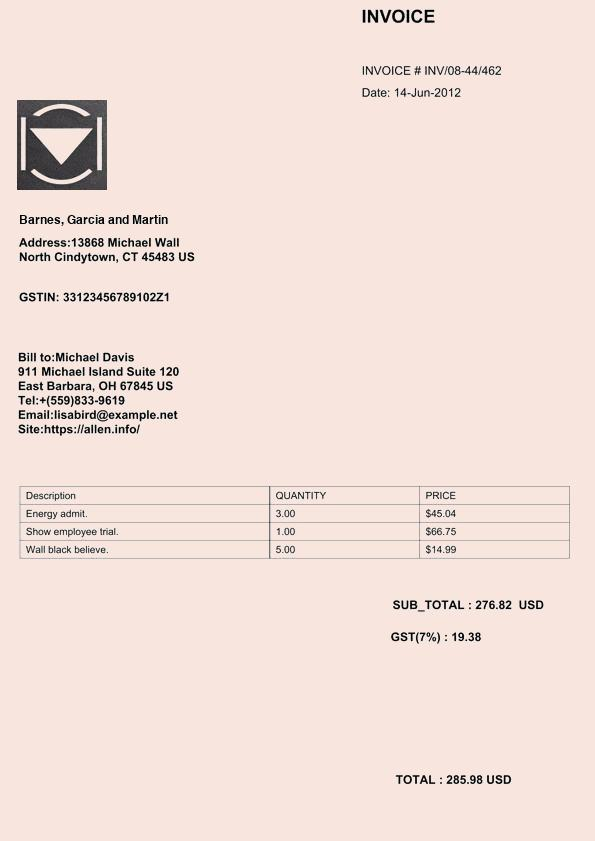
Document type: Invoice